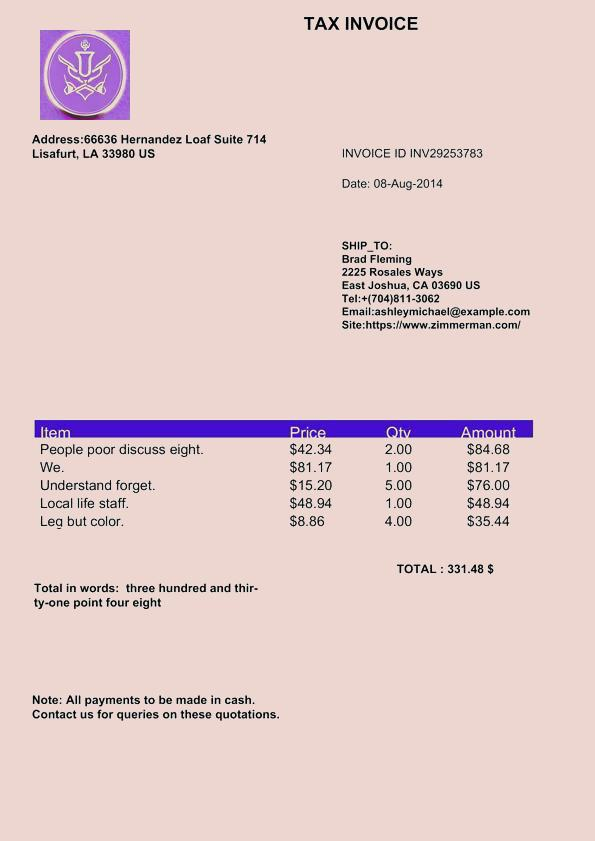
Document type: Invoice